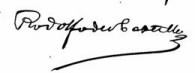
Signature of: rodolfo del castillo y quartiellers